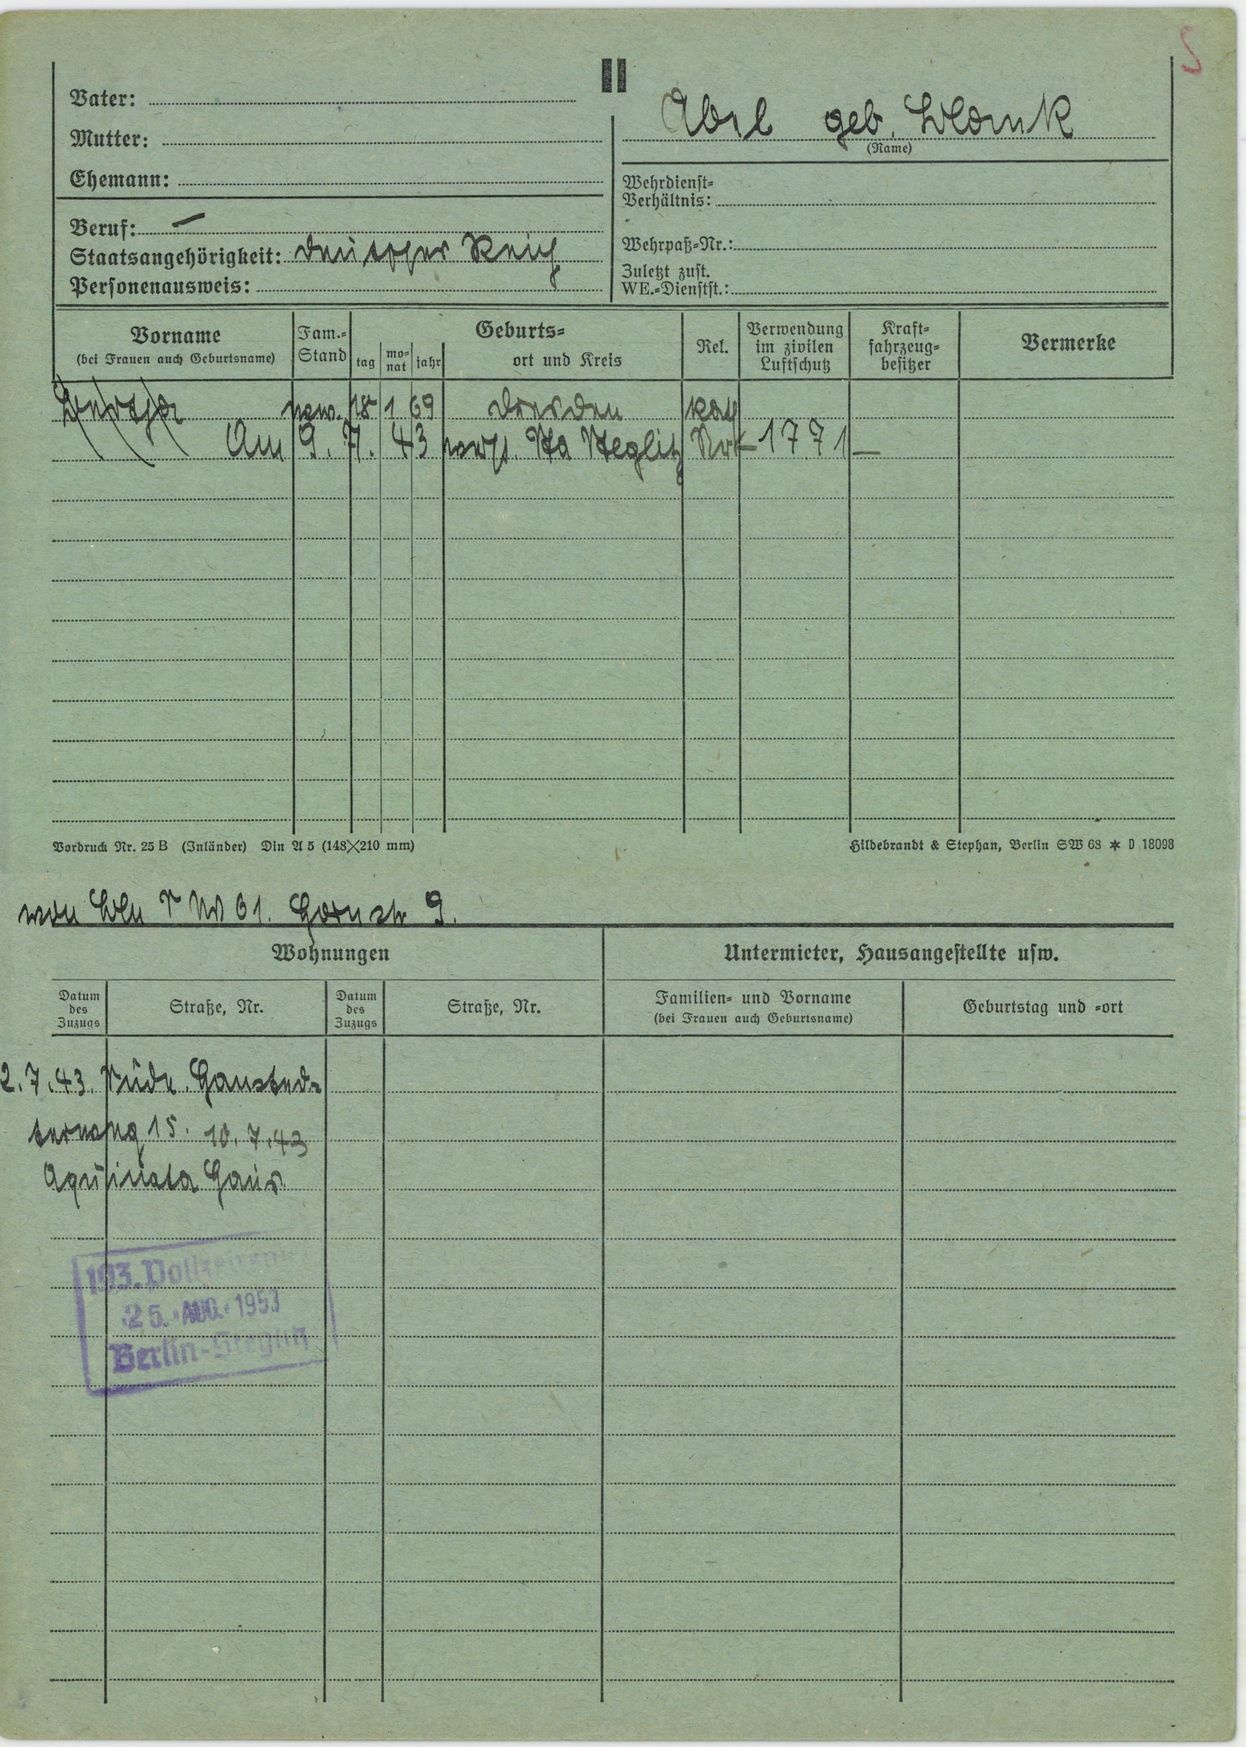
Abel geb. Blank